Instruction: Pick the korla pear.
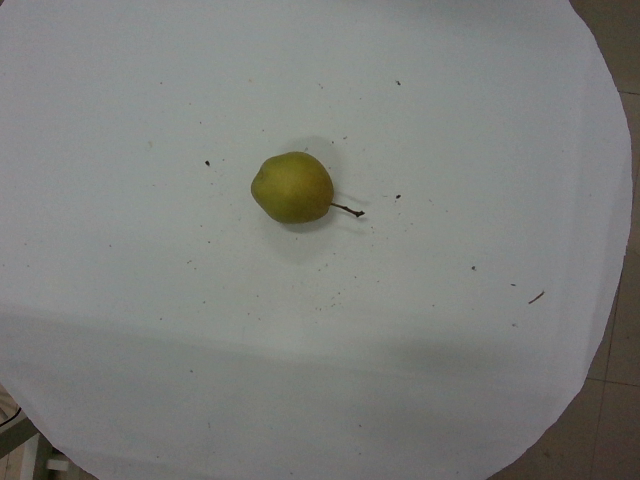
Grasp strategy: vertical